Patient: Male, age 0
A 15-month-old boy was admitted to the hospital because of prolonged and persistent fever for fifteen days. The patient was delivered at full term weighing 3,100 g and did not require admission to the neonatal intensive care unit (NICU). He was previously healthy without recurrent respiratory infections, cough, wounds, admissions, or surgeries. Additionally, he was up-to-date with vaccinations.
The patient experienced fever for fifteen days before he visited the pediatric infectious department of our hospital. He had initially developed a high fever of 39 C, two or three times daily, without chills, lethargy, cough or vomit. The patient was treated at home with only oral antipyretic drugs. He was admitted to the local hospital four days later as he developed a high fever of 42 C, two or three times daily, accompanied by chills, lethargy, decreased appetite, tachycardia, tachypnea, and mild cough. Physical examinations revealed enlarged tonsils with yellow discharge, 0.5 cm x 2 cm lymphadenopathy on the right side of the neck and few rales in bilateral lungs. Laboratory tests showed a normal white blood cell count (WBC, 9.82 x 109/L; normal range, 4-10 x 109/L) and elevated levels of C-reactive protein (CRP, 206.6 mg/L; normal range, <0.5 mg/L) and procalcitonin (PCT, 10.831 ng/ml; normal range, <0.5 ng/ml). The first sample of blood culture collected on admission was negative for bacterial growth. Radiograph of the chest revealed bilateral bronchopneumonia. The doppler echocardiography was normal and ultrasound of the neck did not find any obvious mass or liquid anechoic area. Even after intravenous administration of cefuroxime (25 mg/kg, q6h) for two days and cefoperazone sodium and sulbactam sodium (20 mg/kg, q6h) for three days (Table 1), the patient's fever persisted. Subsequently, the second sample of blood culture, collected five days after admission, revealed the growth of S. aureus which was demonstrated to be methicillin-susceptible. Computed tomography (CT) of the chest showed bilateral scattered infiltrates in lungs (Figure 1A), an enlarged mediastinum, some pleural effusion, and pericardial effusion (Figure 1B). Moreover, the WBC count and CRP levels increased to 14 x 109/L and 295.1 mg/L, respectively. Physicians considered the occurrence of SAB and modified the antibiotic treatment to intravenous vancomycin (50 mg/kg, q6h) after excluding central nervous infection. The symptoms alleviated after four days of intravenous vancomycin therapy. Nine days after admission to the local hospital, contrast-enhanced CT of the chest revealed scattered infiltrates in the bilateral lungs (Figure 2A) and encapsulated MA (Figure 2B), and the patient was transferred to the pediatric surgery unit of another hospital for abscess incision and drainage.
The patient received intravenous oxacillin (50 mg/kg, q6h) and vancomycin (10 mg/kg, q6h) treatment in the surgical ward before surgery. With this therapy regimen, the symptoms improved gradually and contrast-enhanced CT of the chest obtained after eleven days suggested partial absorption of MA. Afterwards, the patient was transferred to our hospital for continuous conservation treatment.
Physical examination of the patient at our hospital on admission revealed the vital signs were normal. He had pharyngeal hyperemia, with bilateral tonsil hypertrophy without exudate. The rest of the physical parameters were normal. Laboratory tests showed that the WBC count was 6.6 x 109/L and the CRP level was less than 0.5 mg/L. Tests for immune function and tuberculosis yielded normal results.
The patient was diagnosed to be septic, by methicillin-susceptible S. aureus (MSSA) and non-traumatic MA. After fourteen consecutive days of intravenous oxacillin (50 mg/kg, q6h) treatment, the blood culture was negative for MSSA twice, and MA disappeared (Figure 2C). The patient fully recovered and was discharged. He did not show any untoward symptom during the one-month follow-up.
Keywords: staphylococcus aureus bacteremia, bacteria with unknown origin, healthy children, non-traumatic mediastinal abscess, pediatric
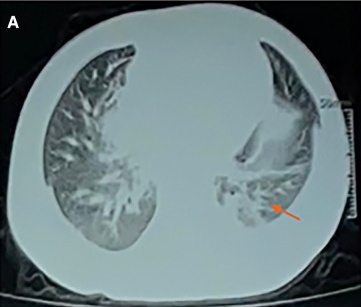
Image caption: CT scan of chest. (A) The lung window showing scattered infiltrates in the bilateral lungs.